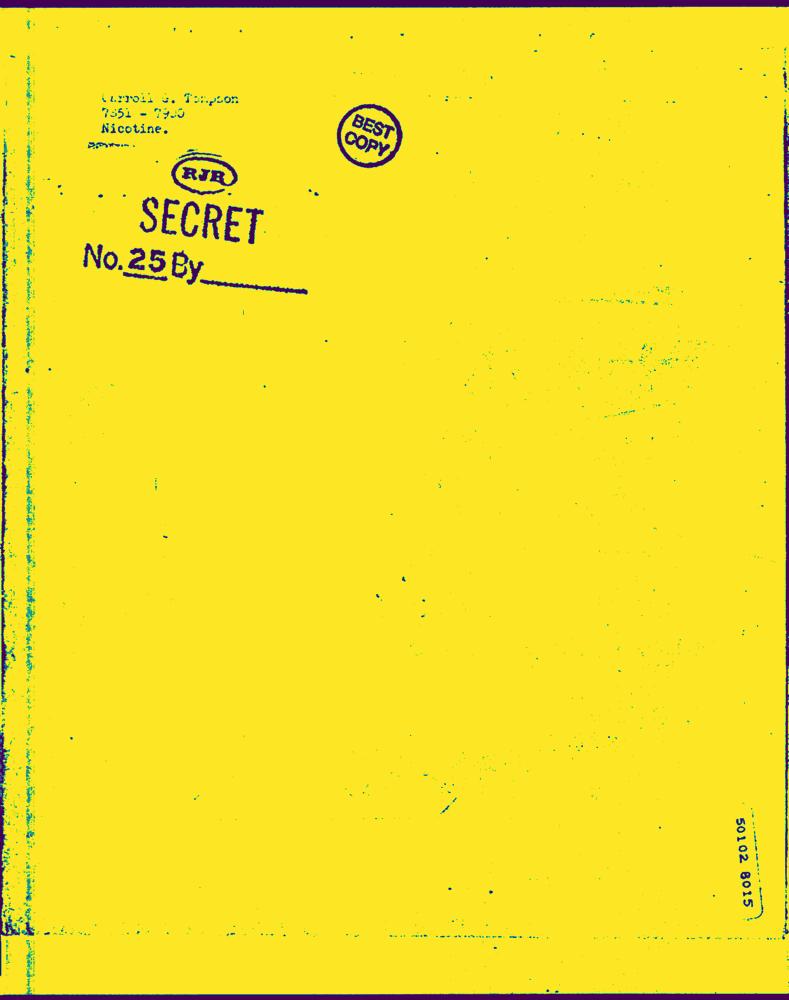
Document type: Hand-Written